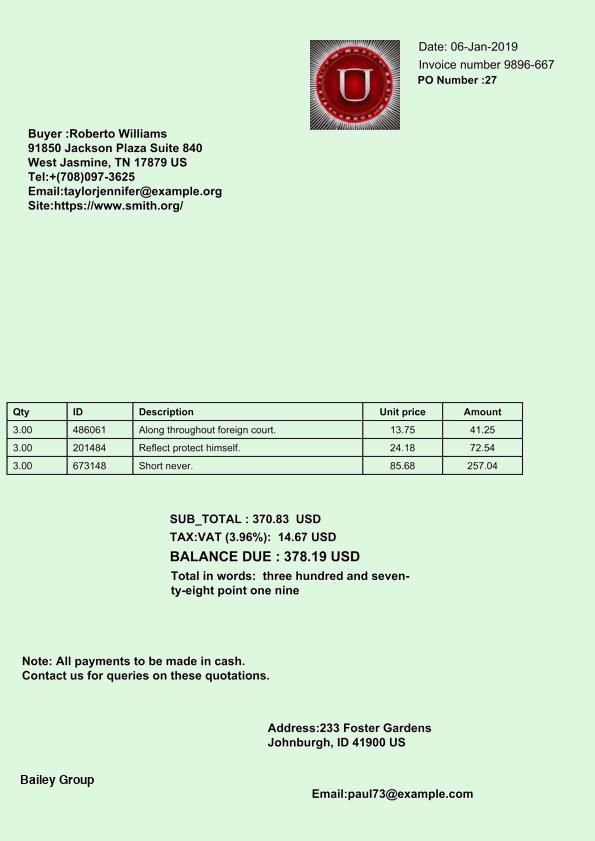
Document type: Invoice